Question: What is the address or location of the property listed in the document?
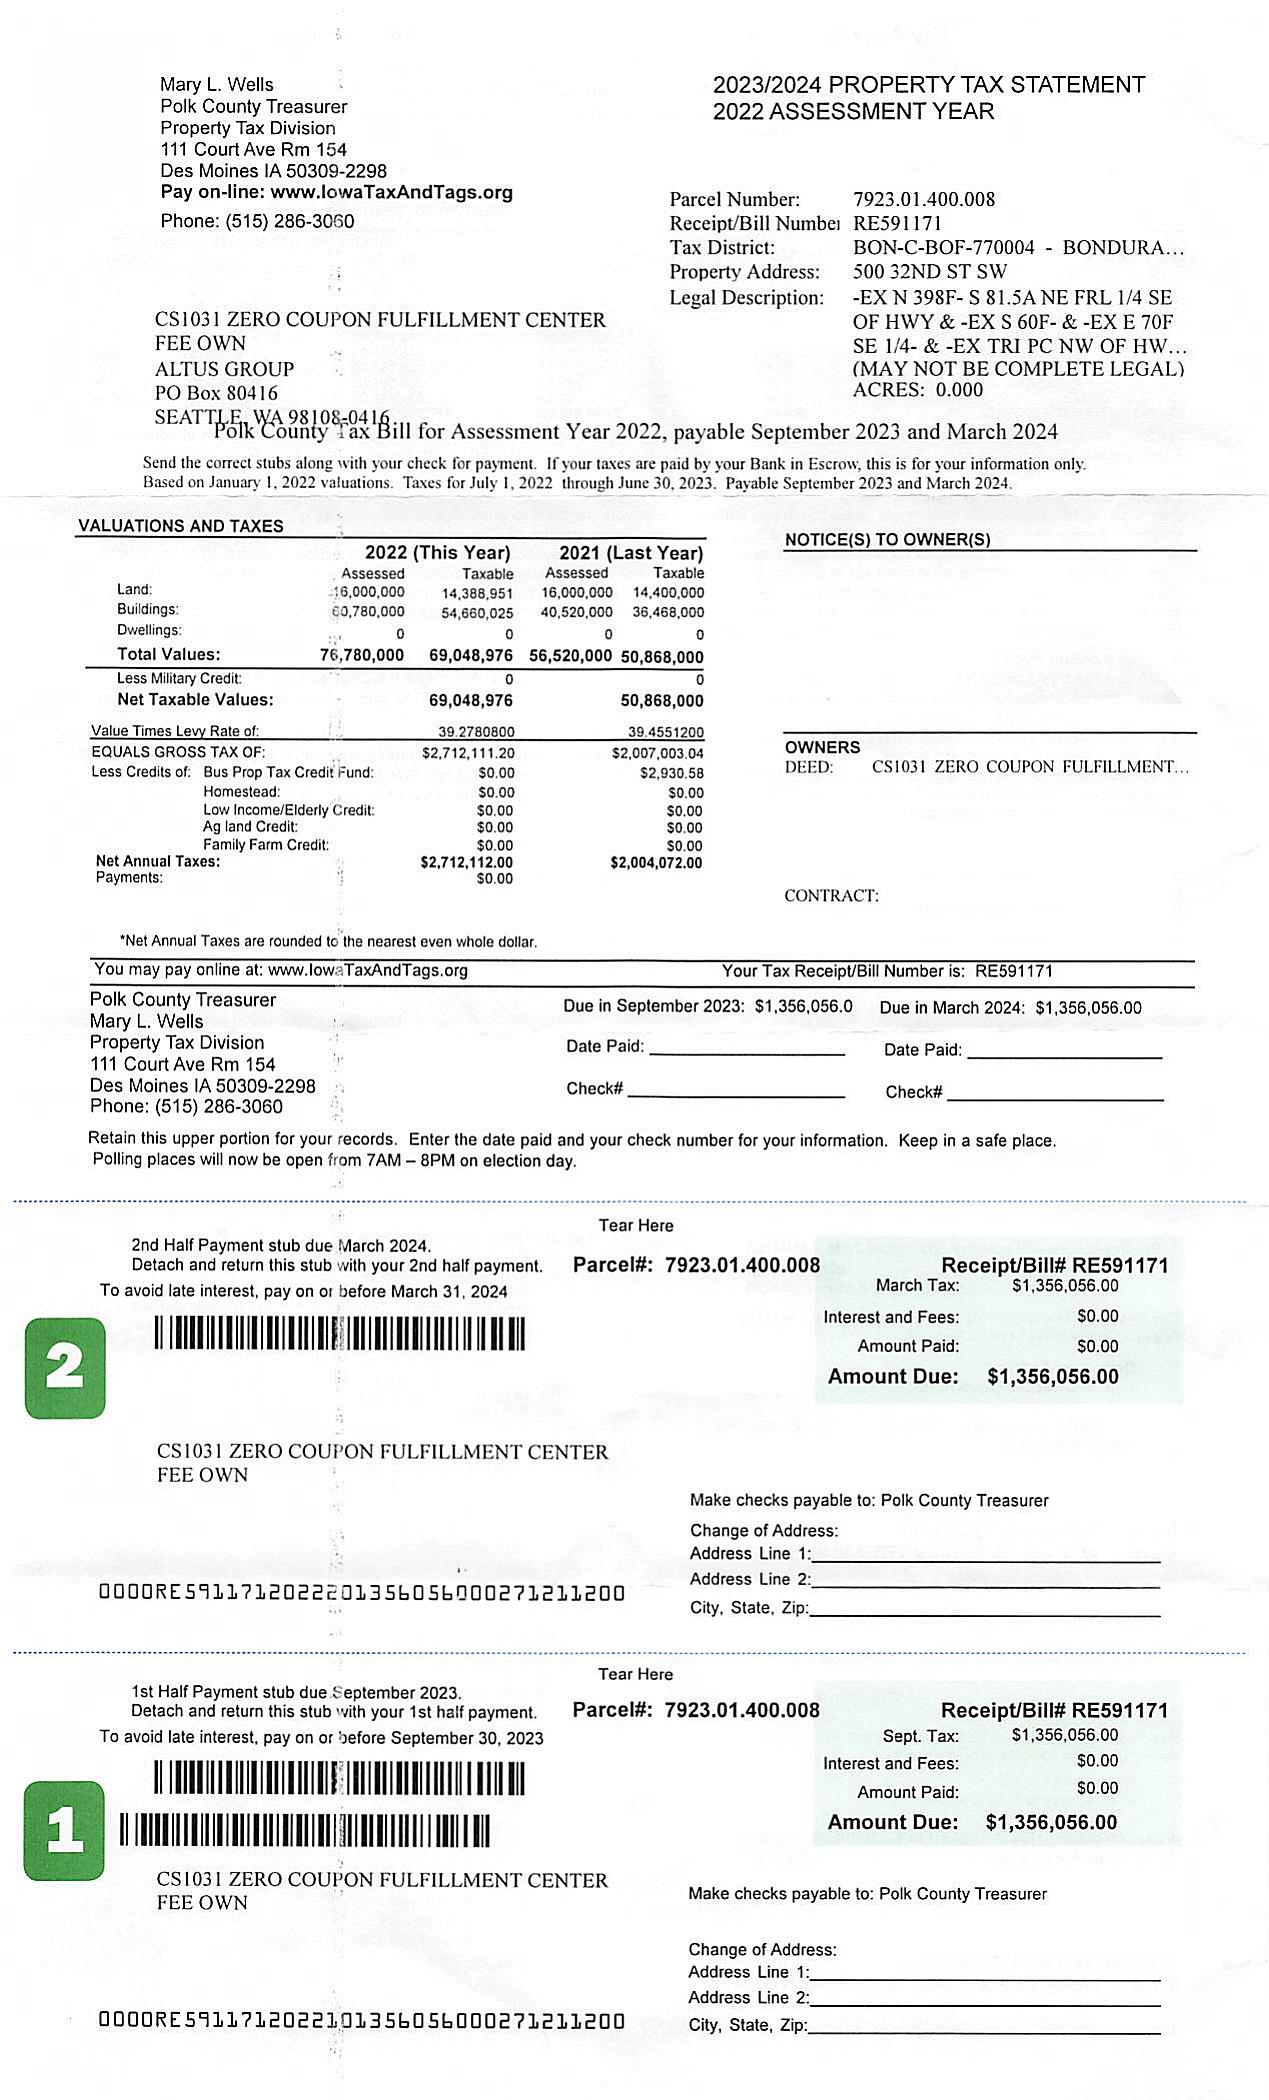
Answer: "500 32ND ST SW"